Question: What type of tax is indicated in the document, personal property or real estate?
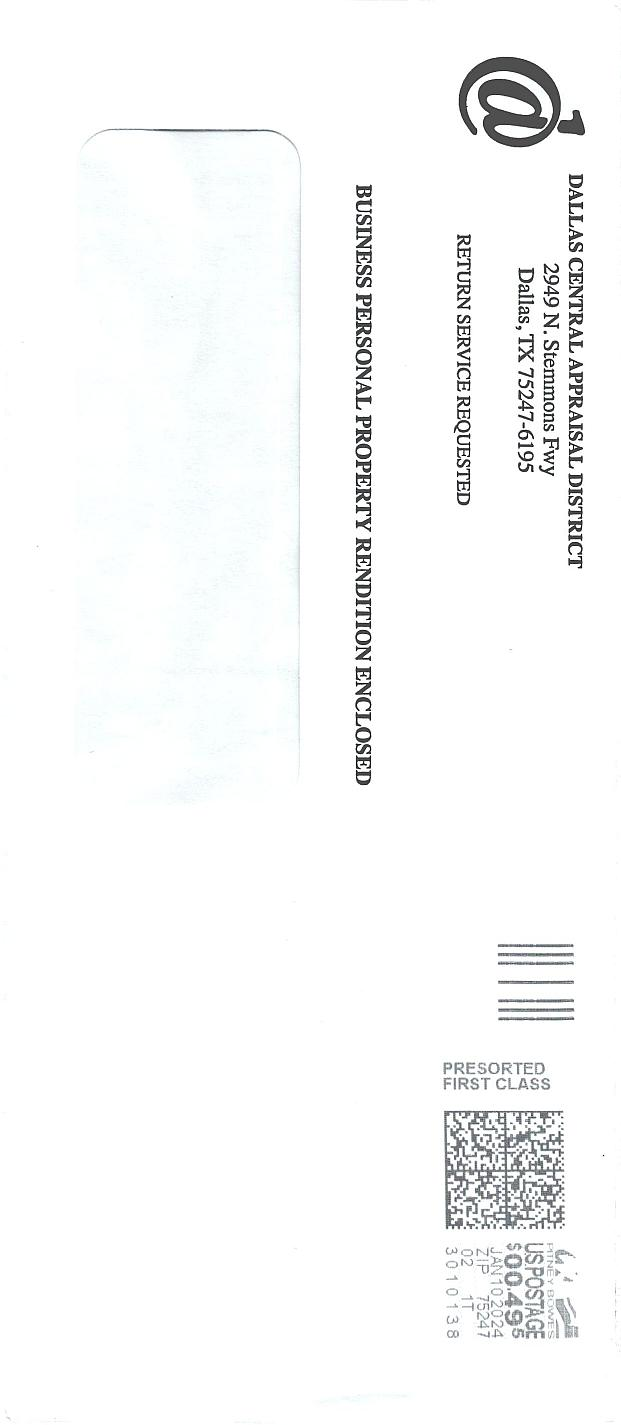
Answer: "Personal Property"